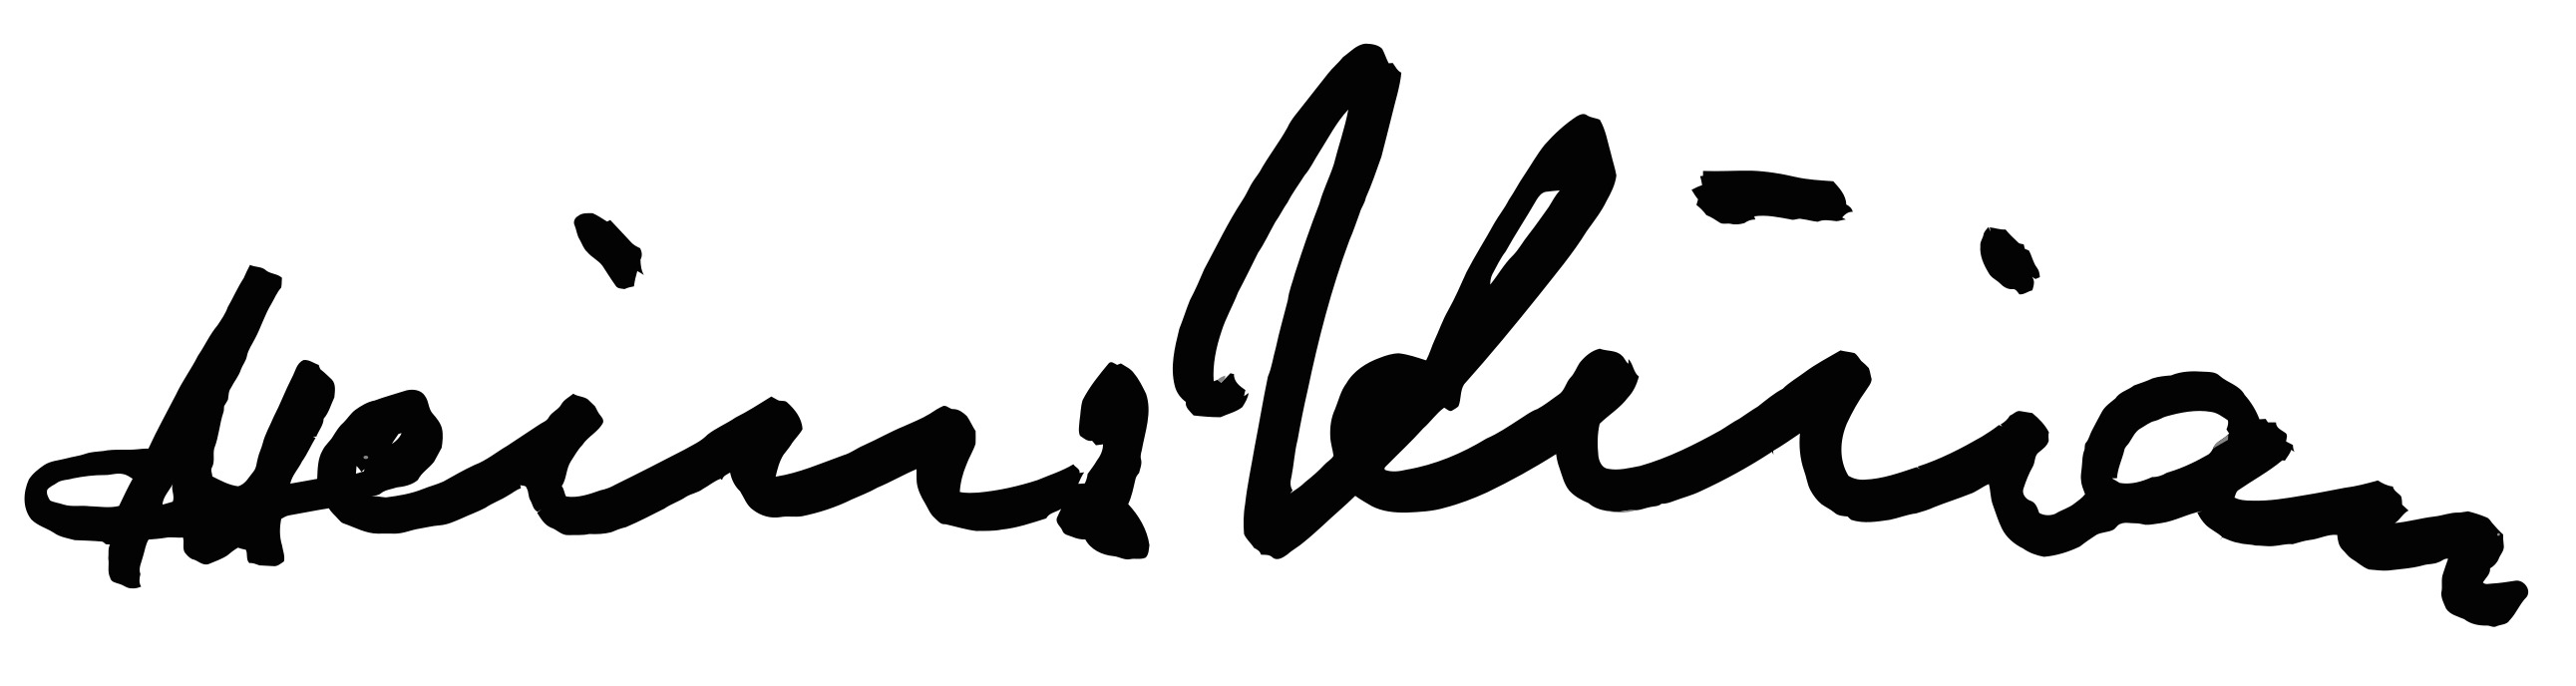
Signature of: heinz kilian